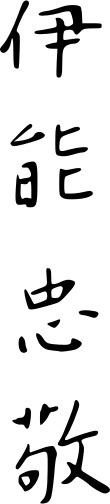
Signature of: inō tadataka